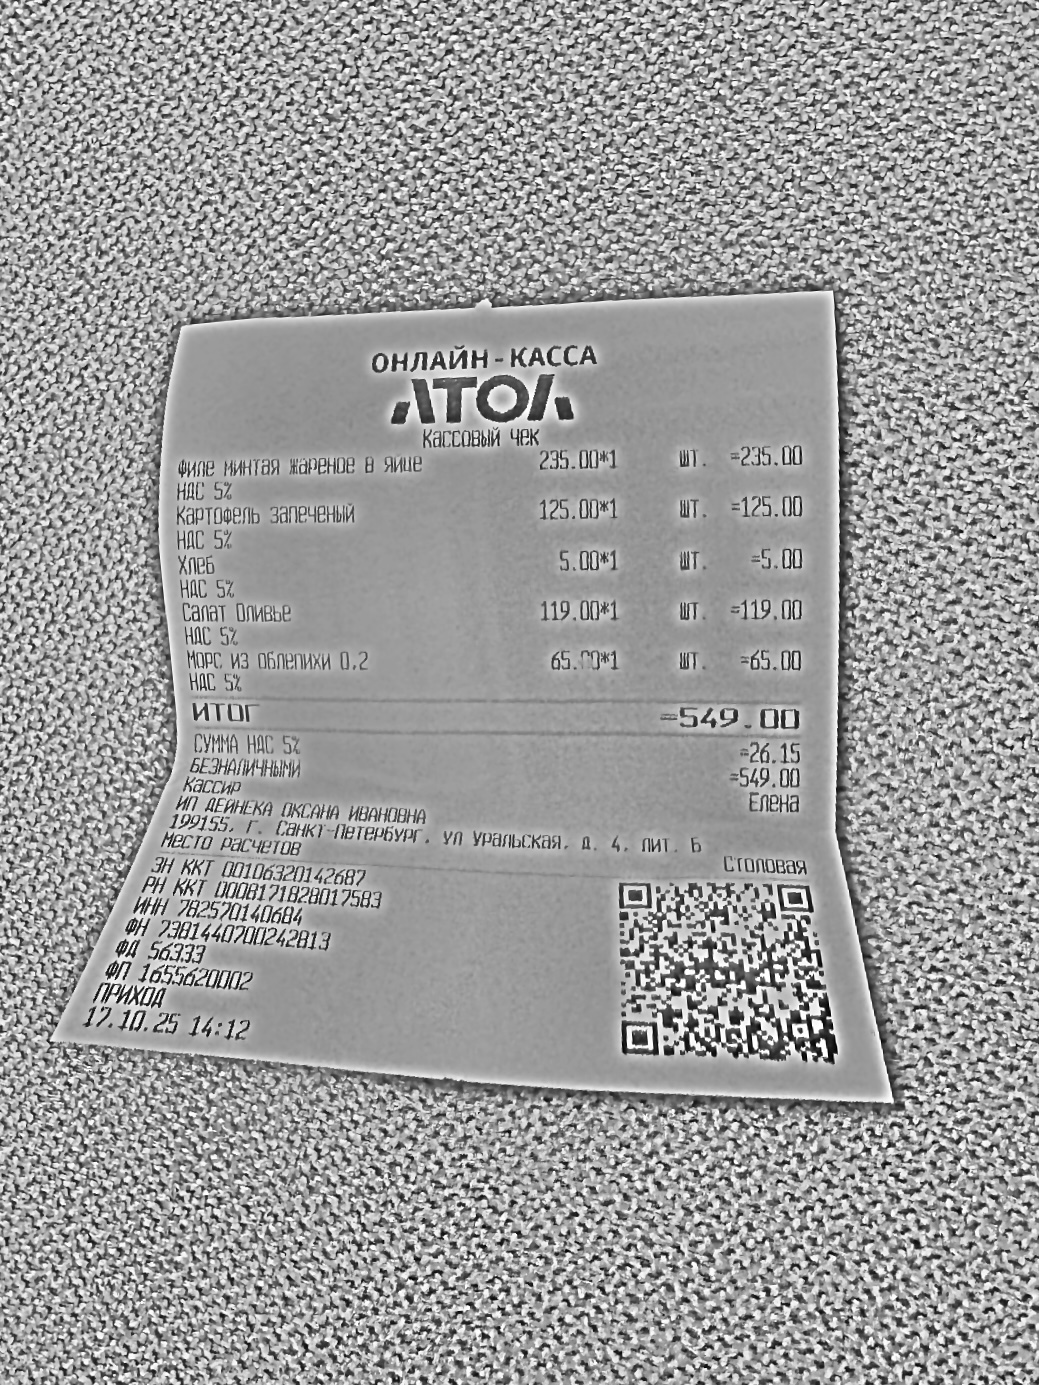
Продавец: ИП ДЕЙНЕКА ОКСАНА ИВАНОВНА
ИНН: 782570140684
Дата: 17.10.25
Товары: Филе минтая жареное в яйце; Картофель запеченый; Хлеб; Салат Оливье; Морс из облепихи 0.2
Количество: 1; 1; 1; 1; 1
Цена: 235.00; 125.00; 5.00; 119.00; 65.00
Сумма: 235.00; 125.00; 5.00; 119.00; 65.00
Итого: 549.00